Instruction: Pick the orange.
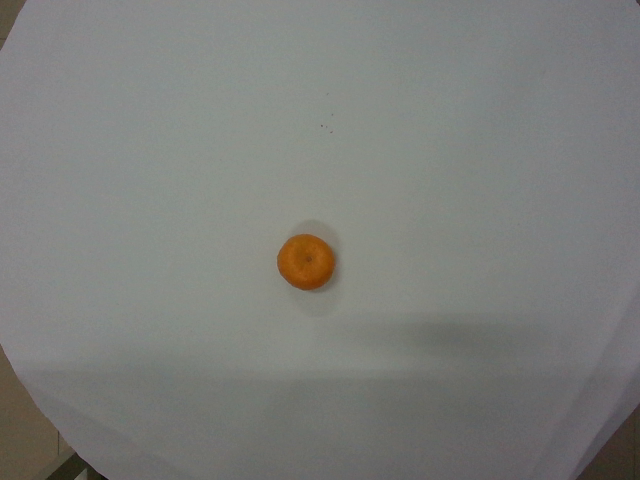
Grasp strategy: vertical